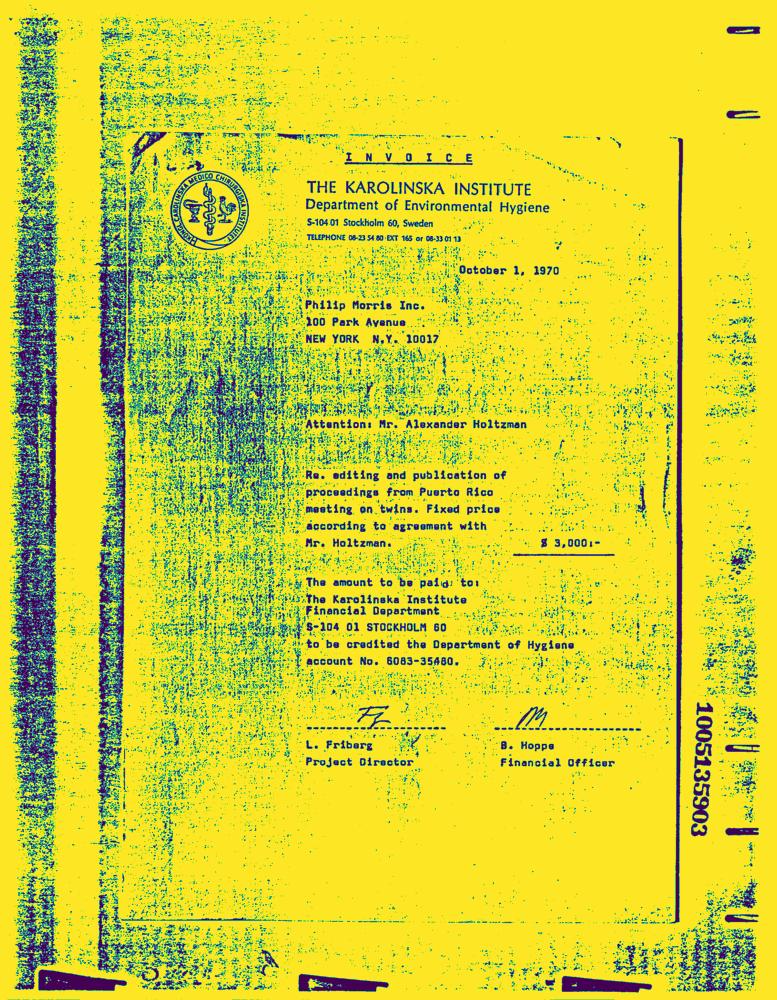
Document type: Invoice-Doc